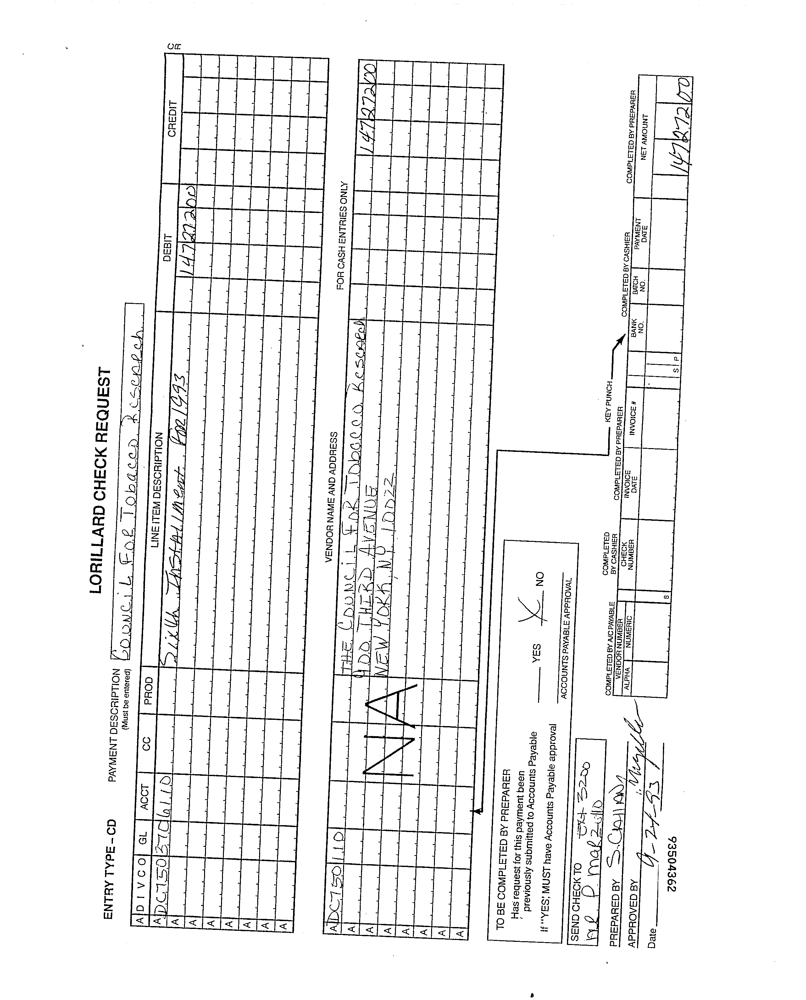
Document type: Invoice